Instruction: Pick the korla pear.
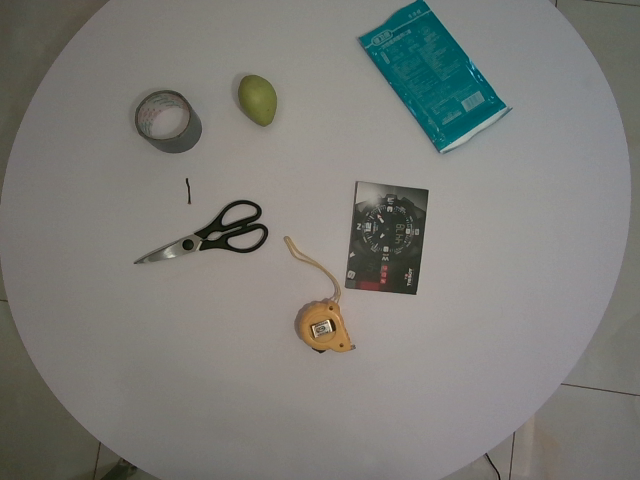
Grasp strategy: vertical